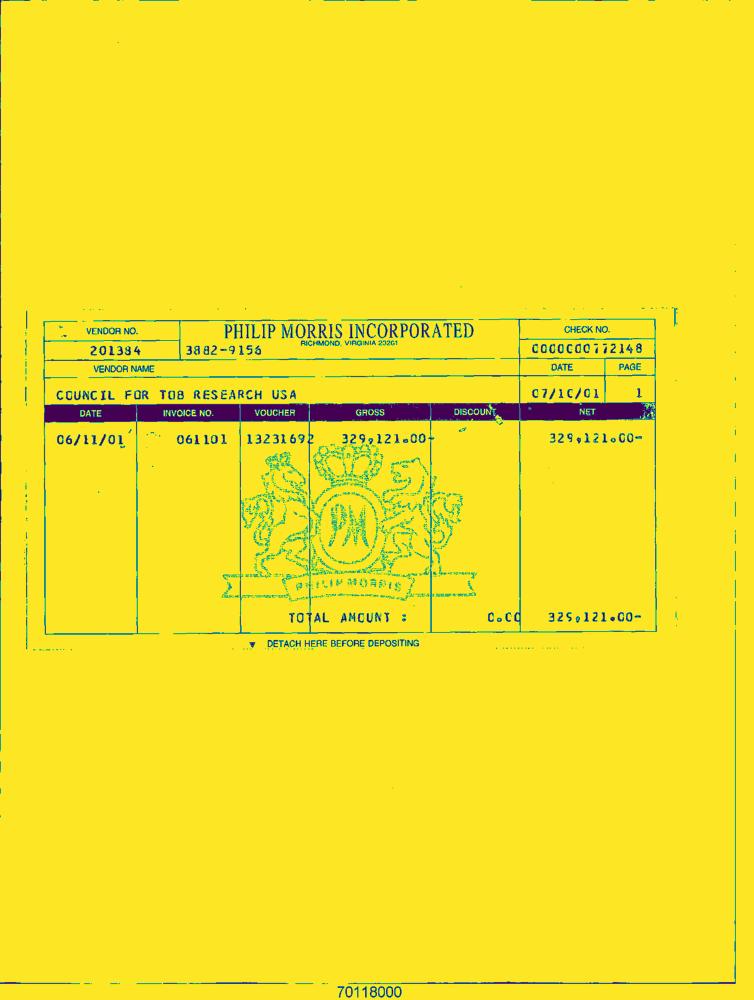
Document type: Invoice-Doc